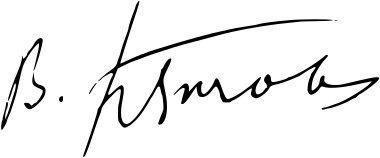
Signature of: vasil kanchov